Question: How does the patient history play a role?
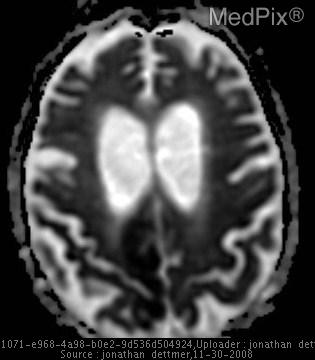
Answer: The patient's history of Elderly (>89 y.o.) man with 15 year history of HTN and atrial fibrillation presents with decreased alertness and responsiveness x 3 hours, which has resolved on presentation.

Pt had several episodes of L sided lower extremity weakness and facial drooping lasting from minutes to hours over the past several months.  After one of these episodes, he was admitted with concern over his ability to manage his own medications.  His Coumadin was discontinued and he was and placed on antiplatelet medication alone, due to the potential for falls and subsequent bleeds. is key in understanding the case.